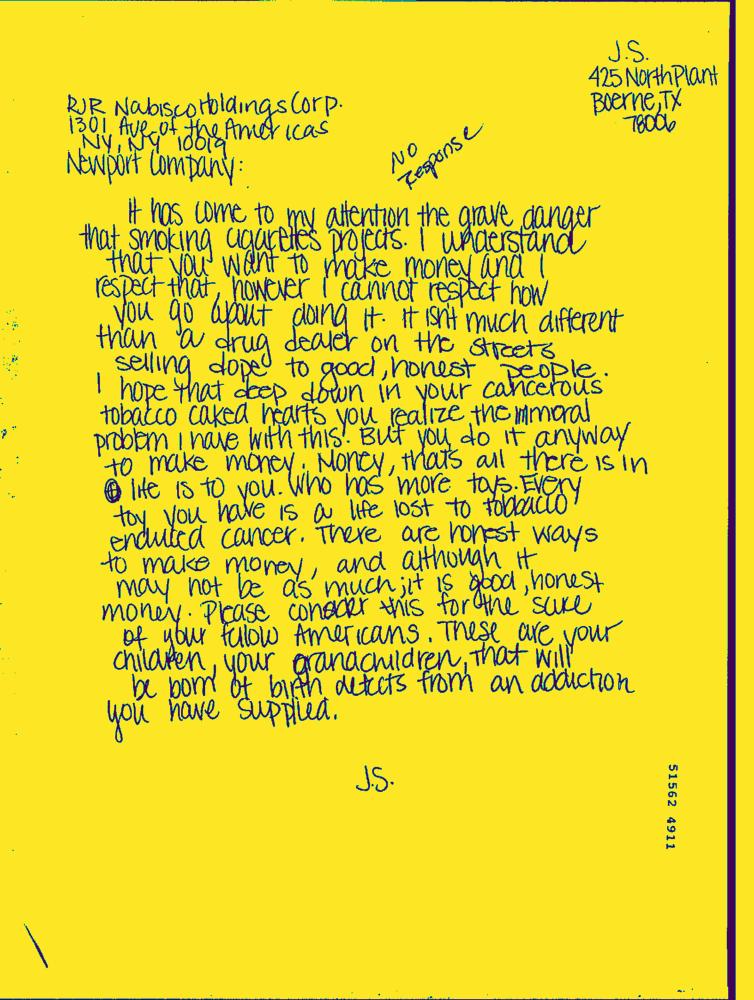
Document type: Hand-Written